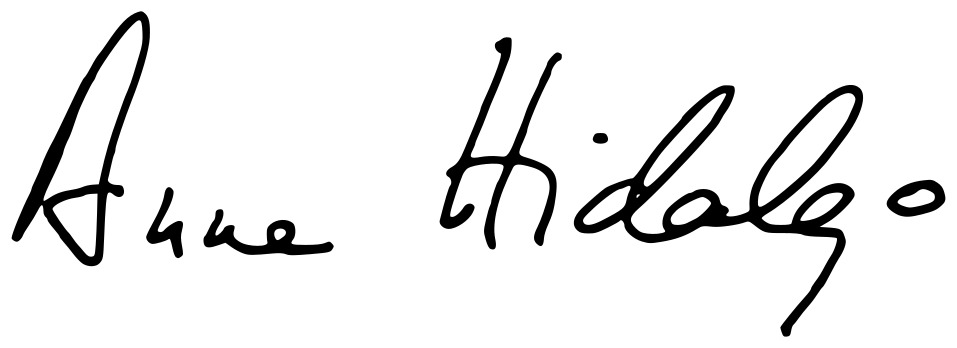
Signature of: anne hidalgo